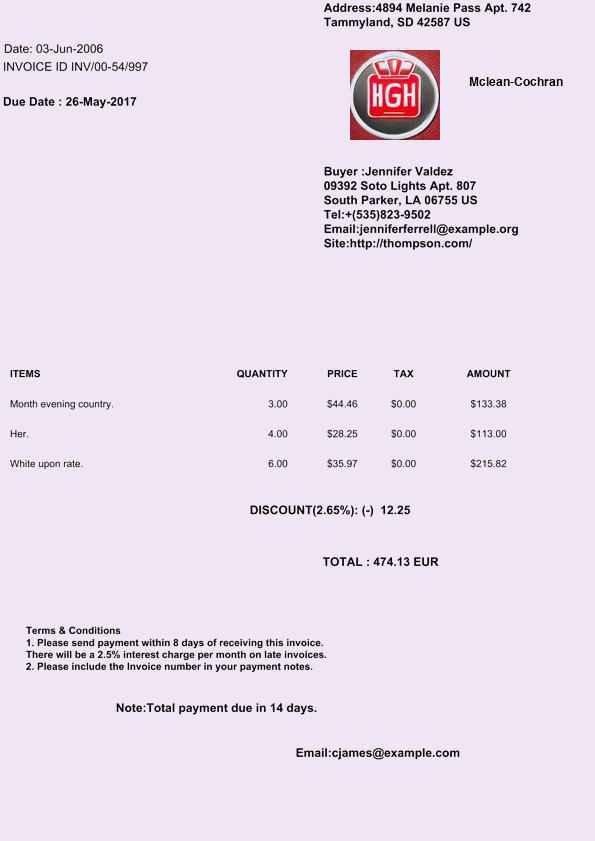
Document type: Invoice